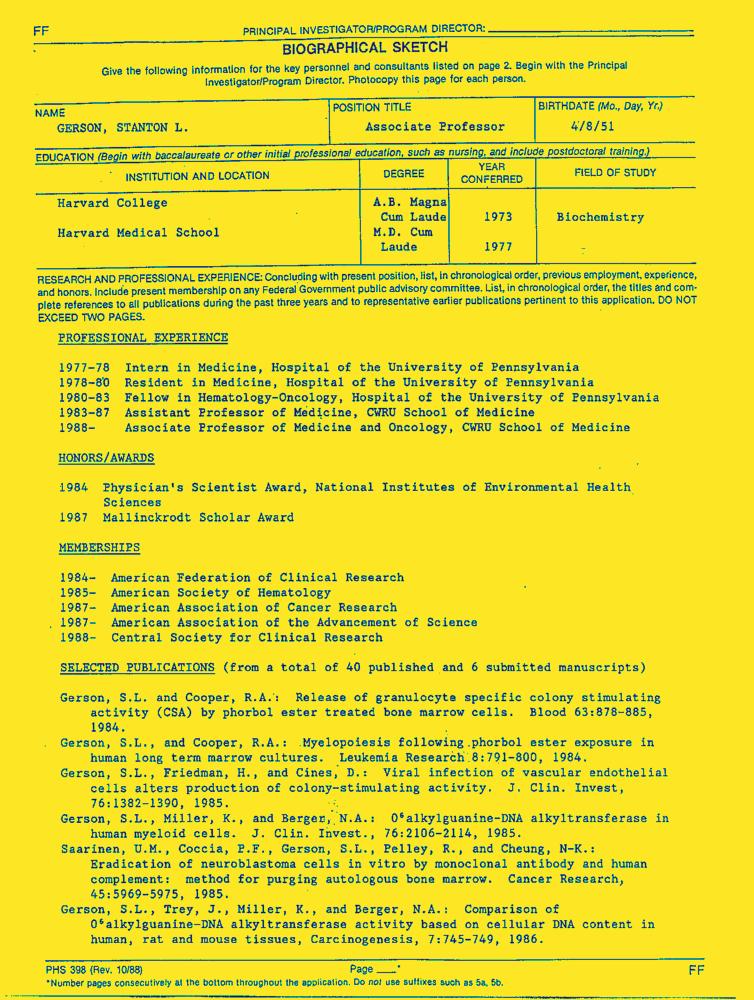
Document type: Resume-Doc